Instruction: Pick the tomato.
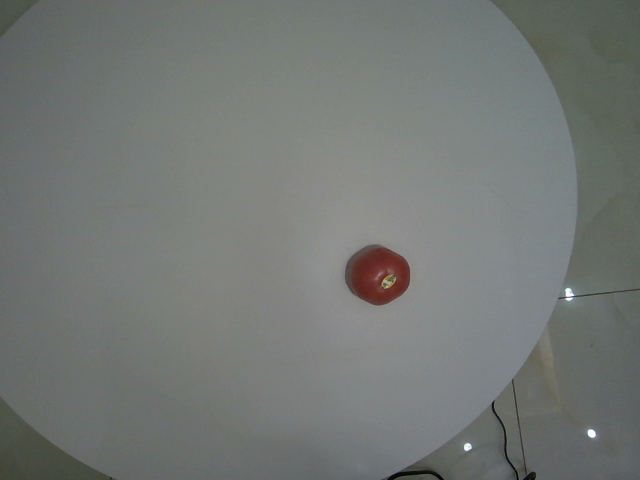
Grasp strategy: vertical